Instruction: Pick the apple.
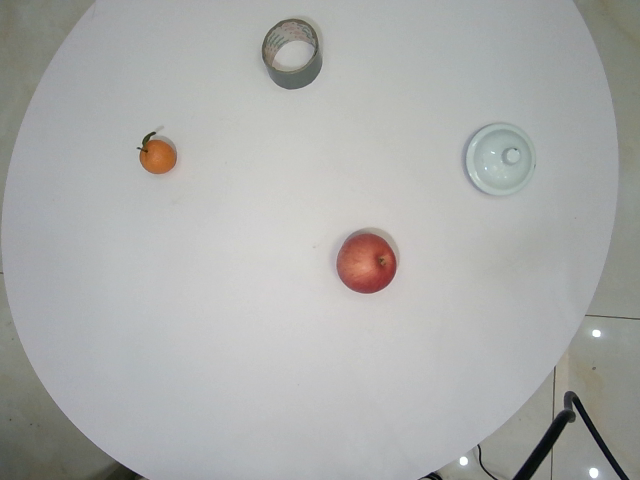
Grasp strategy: vertical